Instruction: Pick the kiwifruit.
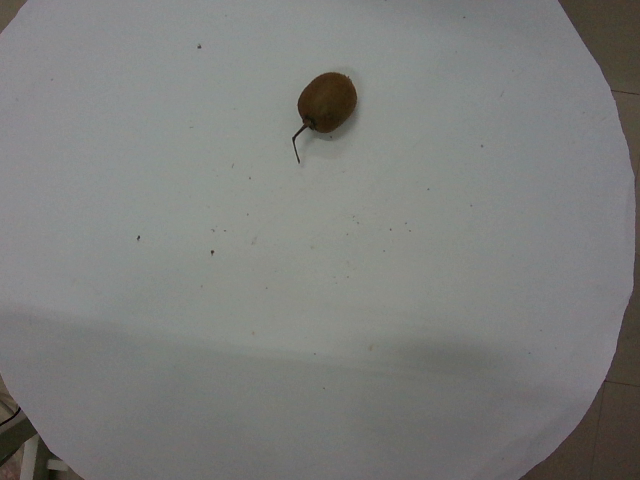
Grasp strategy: vertical